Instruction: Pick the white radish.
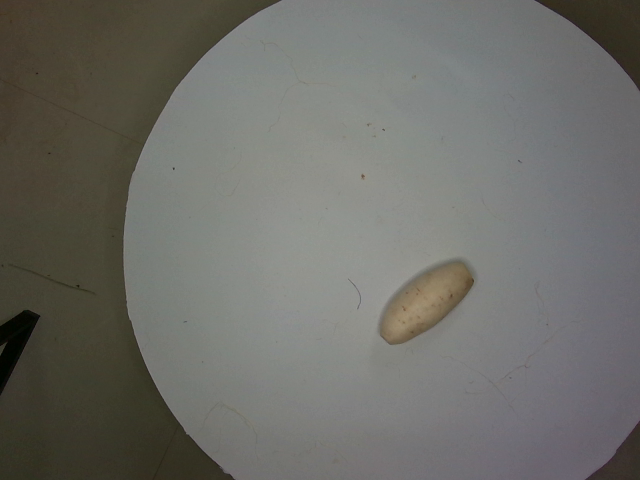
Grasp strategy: vertical